Patient: Male, age 58
A 58-year-old man, a native of Tamazula, Durango in Mexico, complained of a 2-month history of odynophagia, hoarseness, non-productive cough, polyarthralgia, and weight loss. He denied fever and chills, but a few days after initial symptoms began, he presented erythematous papules and ulcers on the body trunk that subsequently spread to the extremities (Figure 1A and B). The patient had worked as a cockfight handler in traditional fairs during most of his life. No comorbidities were present, and a QuantiFERON-TB Gold Test in tube was negative. Computed tomography (CT) showed a stippled calcification on mediastinal lymph nodes (Figure 1C). It was after a second skin biopsy that the presence of yeasts consistent with histoplasmosis was finally seen (Figure 1D ). He was started on itraconazole (400 mg/day), and 4 months later, his symptoms improved (Figure 2 ).
Histoplasmosis is one of the most common systemic mycosis in Mexico, and generally, it is described in epidemic outbreaks or as an occupational illness when people accidentally inhale spores of Histoplasma capsulatum from soil, especially when enriched by bird or bat droppings. Chronic and progressive course is typical of disseminated histoplasmosis in non-immunocompromised adults of middle age or older, and this clinical manifestation represents 1% of all symptomatic cases. Theoretically, dissemination occurs when the fungus spreads systemically from a primary pulmonary focus during a period of months to years. High rates (27-40%) of chronic progressive disseminated histoplasmosis have been reported in some Latin American countries, especially in patients with acquired immunodeficiency syndrome (AIDS).
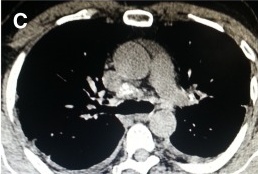
Image caption: (C) CT of the mediastinum showing pretracheal and hilar calcified lymph nodes.